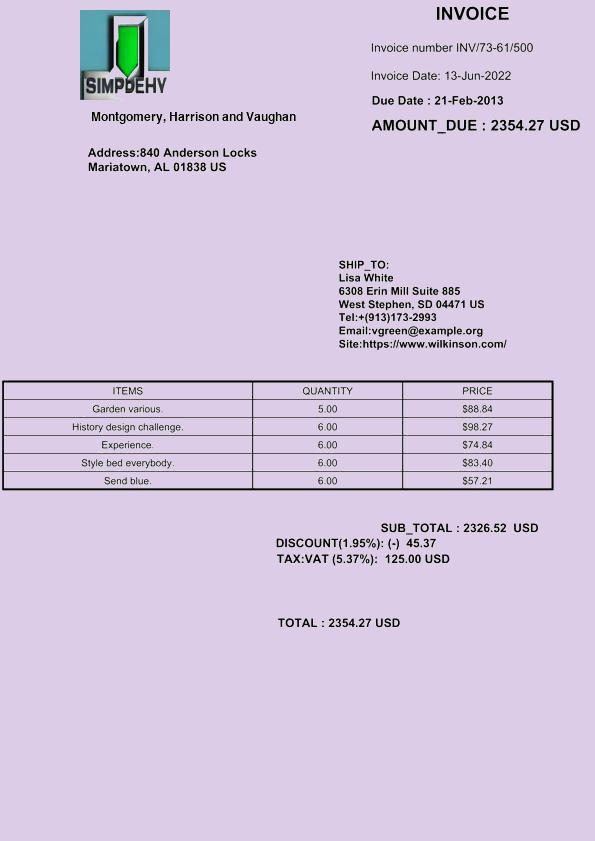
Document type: Invoice